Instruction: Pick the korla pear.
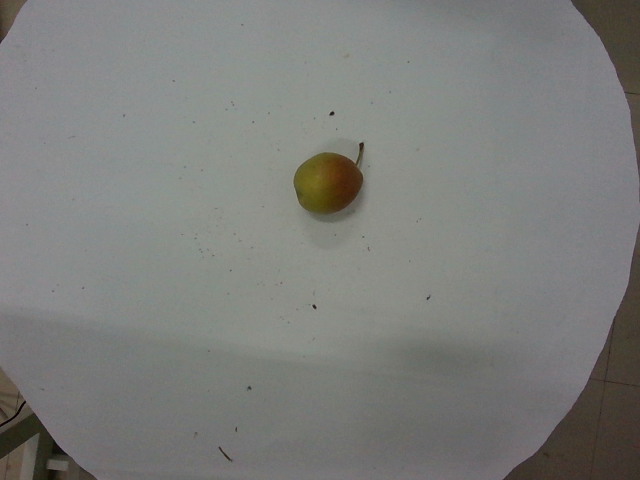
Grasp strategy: vertical